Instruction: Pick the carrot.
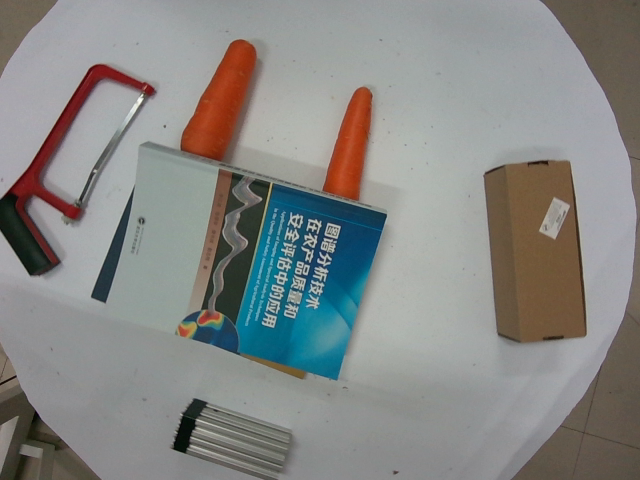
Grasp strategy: vertical